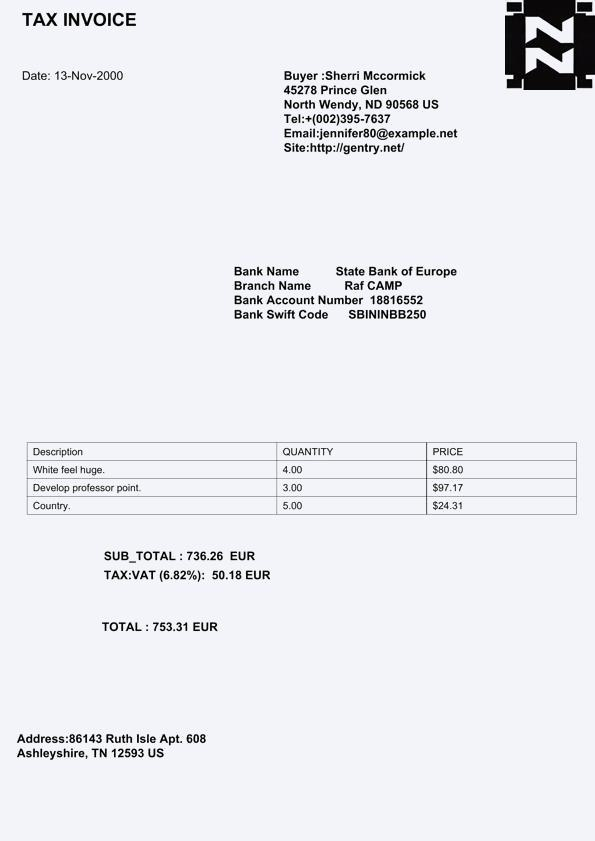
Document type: Invoice